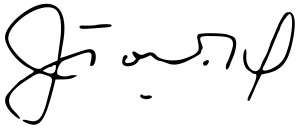
Signature of: juan josé torres